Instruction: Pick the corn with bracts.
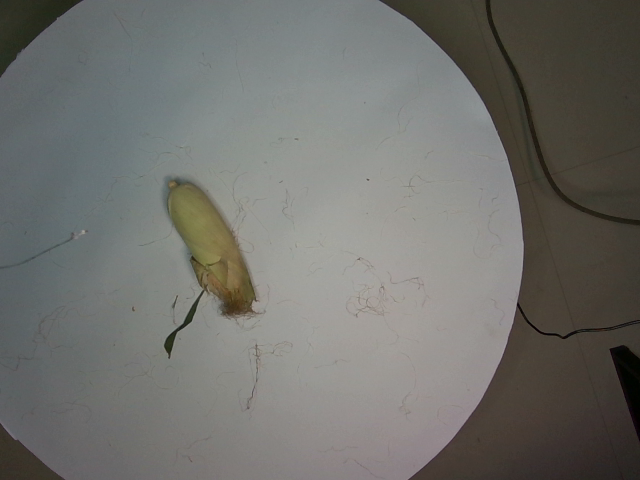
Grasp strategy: vertical